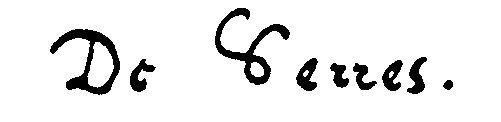
Signature of: jean de serres